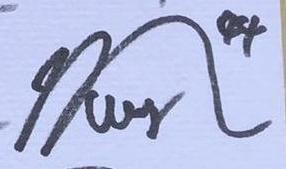
Signature of: mouhamadou war